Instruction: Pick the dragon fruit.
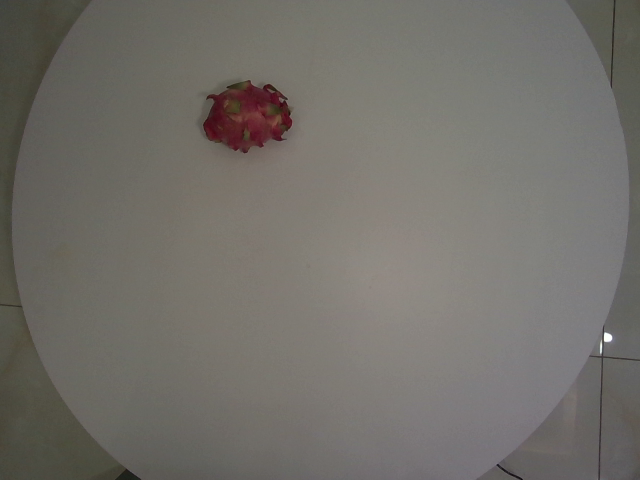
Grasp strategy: vertical